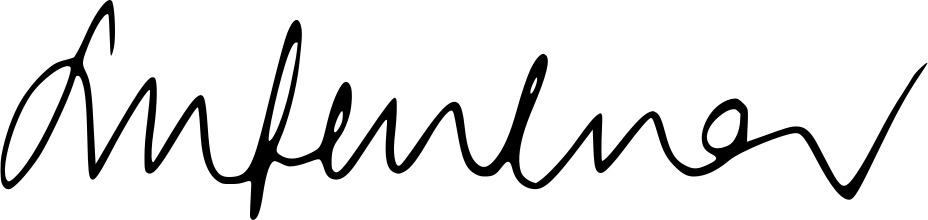
Signature of: shannon fentiman